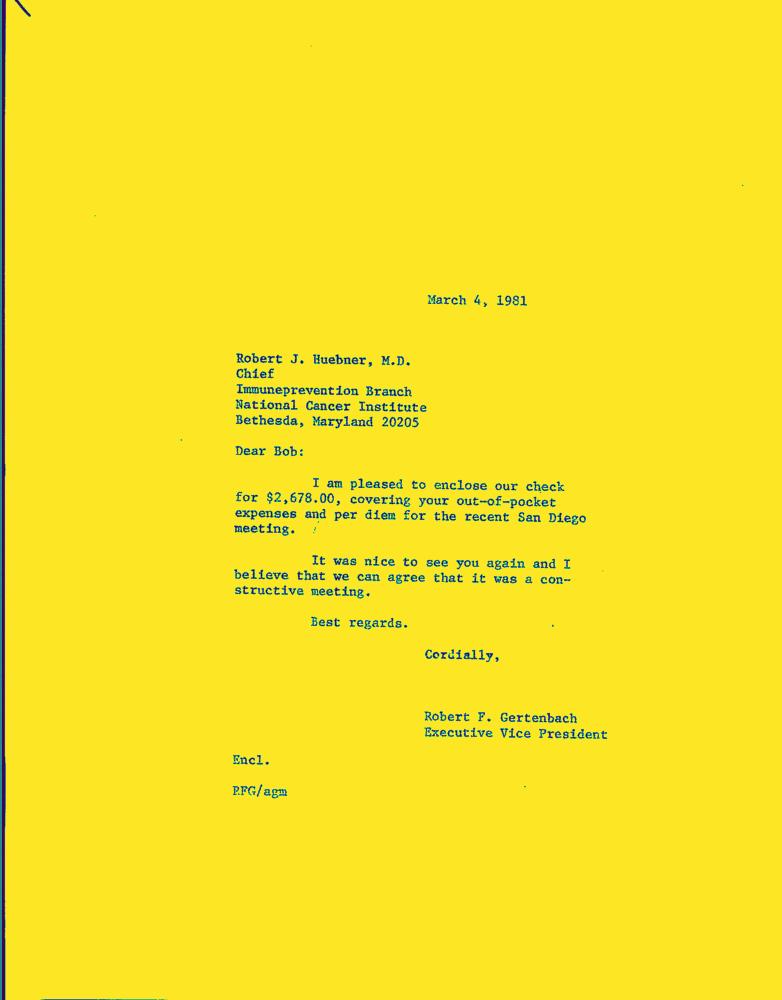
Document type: Letter-Doc